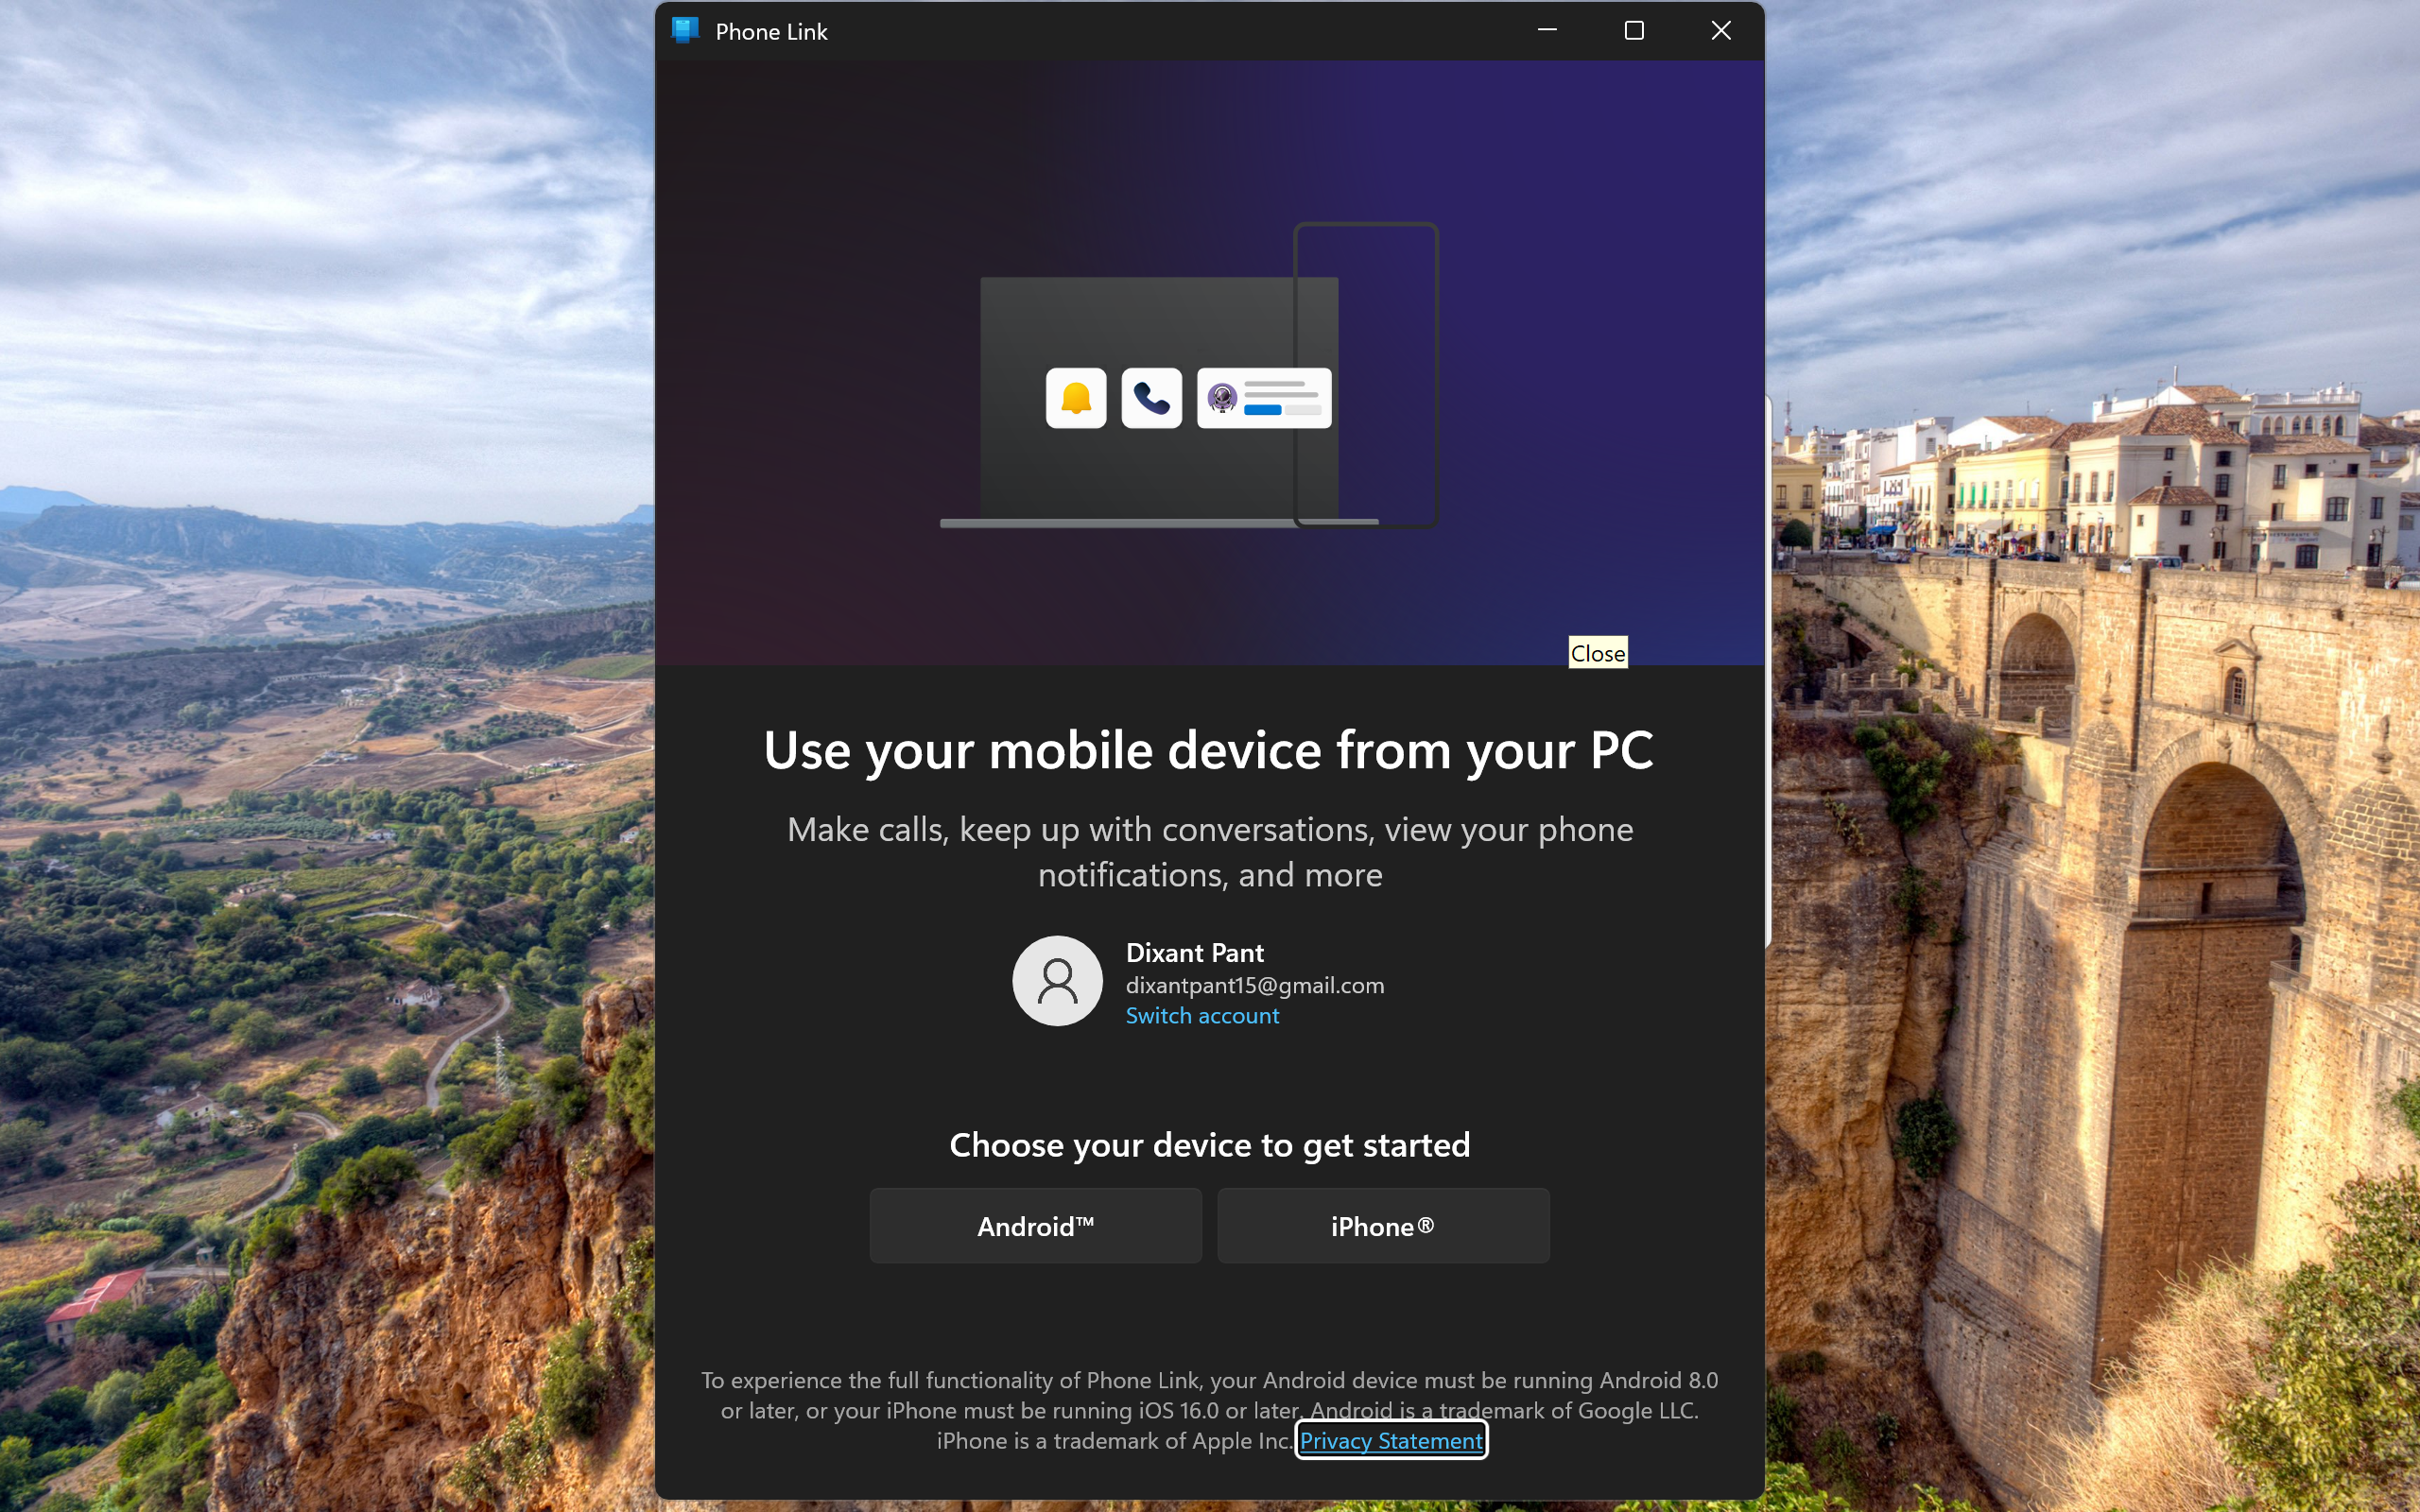
UI elements on screen:
"Desktop - window"
"window"
"value: Close"
"Google Gemini - window"
"System - menu bar - Contains commands to manipulate the window"
"System - menu item"
"title bar - value: Google Gemini"
"Minimise - button - Moves the window out of the way"
"Maximise - button - Makes the window full screen"
"Close - button - Closes the window"
"window"
"Taskbar - pane"
"pane"
"pane"
"Running applications - pane"
"Phone Link - window"
"System - menu bar - Contains commands to manipulate the window"
"System - menu item"
"Phone Link - pane"
"Non Client Input Sink Window - window"
"Non Client Input Sink Window"
"AppWindow Custom Title Bar - pane"
"Minimize - button"
"Maximize - button"
"Close - button"
"pane"
"pane"
"graphic"
"Phone Link - text"
"pane"
"graphic"
"graphic"
"graphic"
"Use your mobile device from your PC - text"
"Make calls, keep up with conversations, view your phone notifications, and more - text"
"graphic"
"Dixant Pant - text"
"dixantpant15@gmail.com - text"
"Switch account - button"
"Switch account - text"
"Choose your device to get started - text"
"Choose your device to get started - grouping"
"Android™ - button"
"Android™ - text"
"iPhone® - button"
"iPhone® - text"
"To experience the full functionality of Phone Link, your Android device must be running Android 8..."
"Privacy Statement - link"
"System - menu bar"
"System - menu item"
"Welcome to NVDA - window"
"title bar - value: Welcome to NVDA"
"Close - button - Closes the window"
"Welcome to NVDA - dialog - Welcome to NVDA!
Most commands for controlling NVDA require you to hol..."
"Welcome to NVDA! - window"
"Welcome to NVDA! - text"
"Most commands for controlling NVDA require you to hold down the NVDA key while pressing other key..."
"Most commands for controlling NVDA require you to hold down the NVDA key while pressing other key..."
"Options - window"
"Options - grouping"
"Keyboard layout: - window"
"Keyboard layout: - text"
"Keyboard layout: - window"
"Keyboard layout: - combo box - value: laptop"
"Keyboard layout: - text - value: laptop"
"Open - button"
"Use CapsLock as an NVDA modifier key - window"
"Use CapsLock as an NVDA modifier key - check box"
"Start NVDA after I sign in - window"
"Start NVDA after I sign in - check box"
"Show this dialog when NVDA starts - window"
"Show this dialog when NVDA starts - check box"
"OK - window"
"OK - button"
"window"